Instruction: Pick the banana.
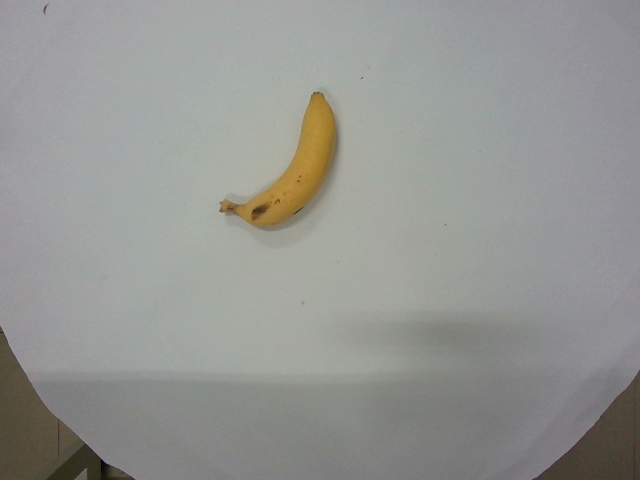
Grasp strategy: vertical